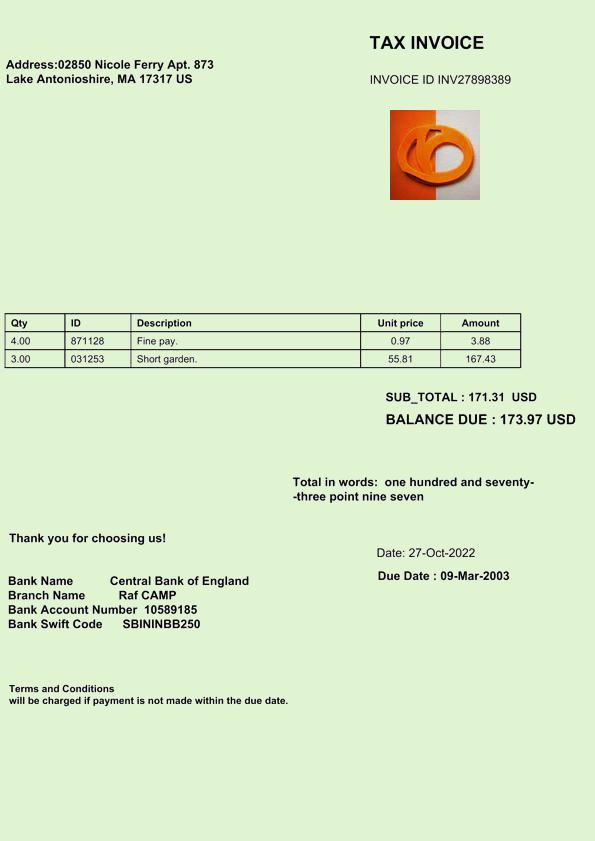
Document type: Invoice